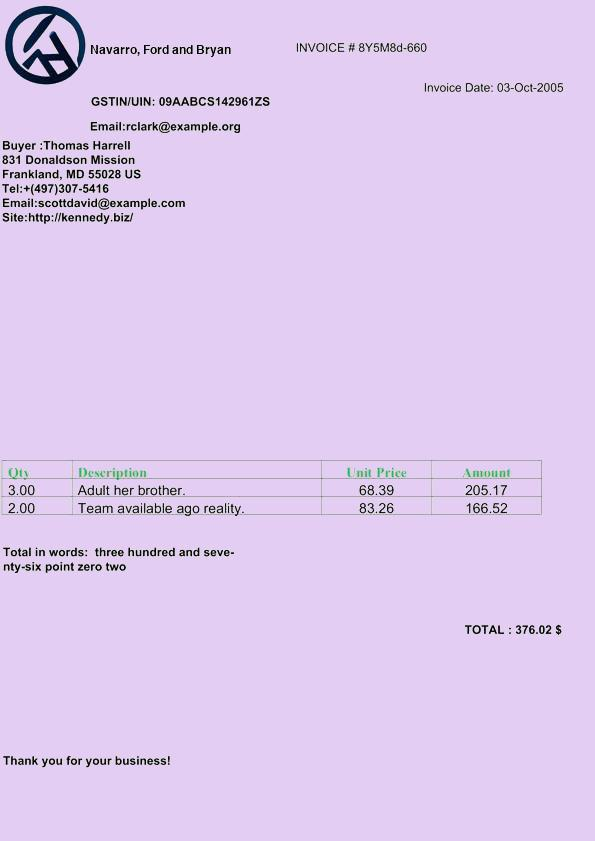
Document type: Invoice